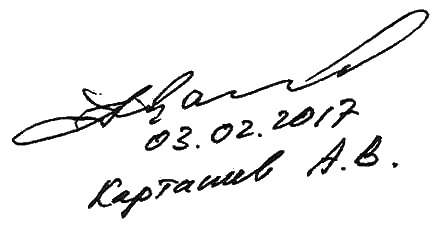
Signature of: aleksei kartashev